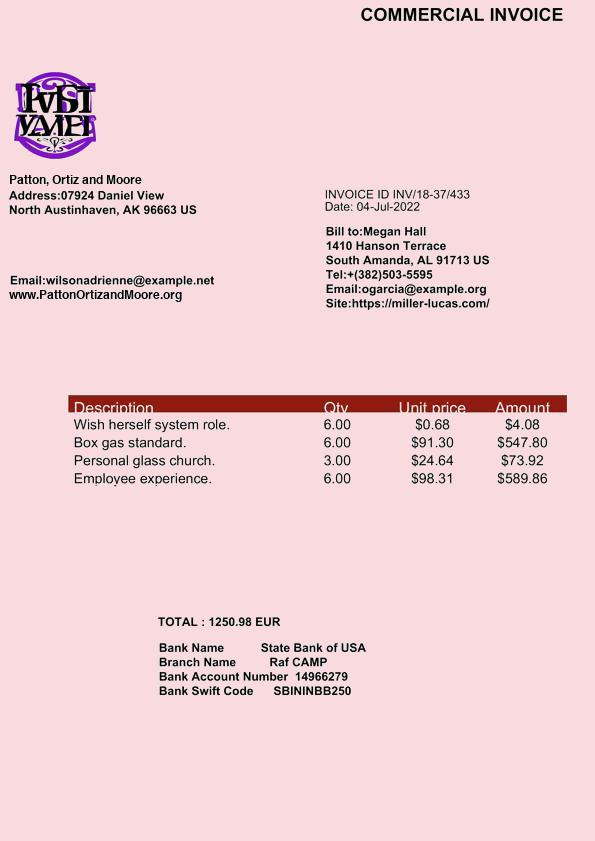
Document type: Invoice